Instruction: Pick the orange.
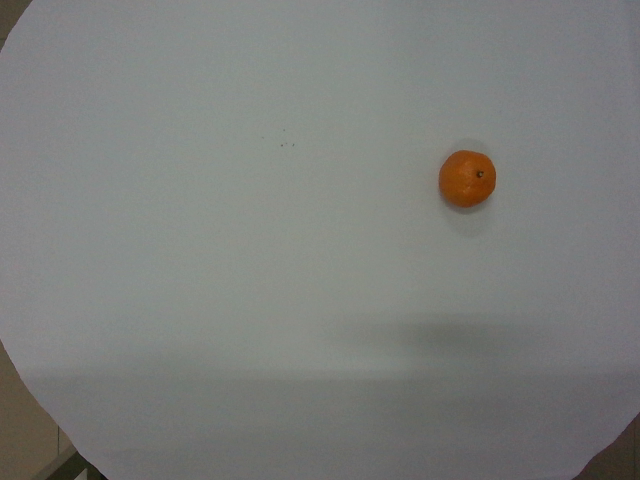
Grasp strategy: vertical